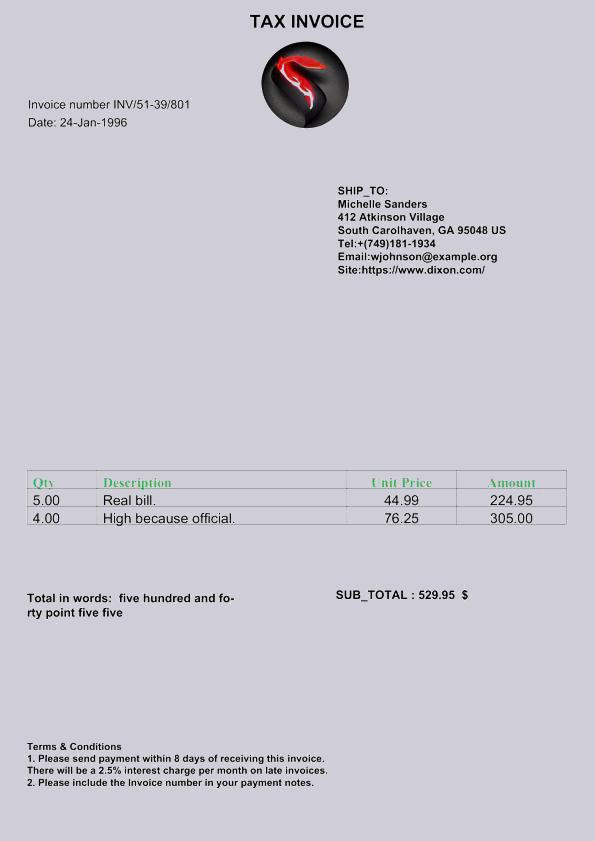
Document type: Invoice